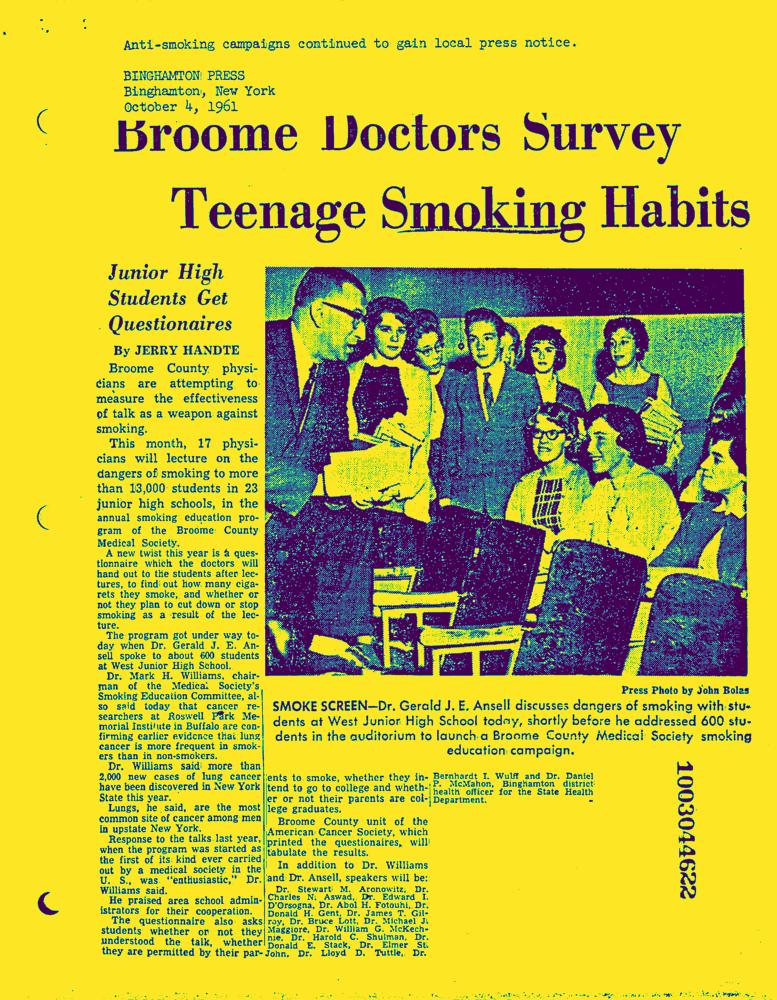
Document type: News-Article